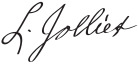
Signature of: louis jolliet